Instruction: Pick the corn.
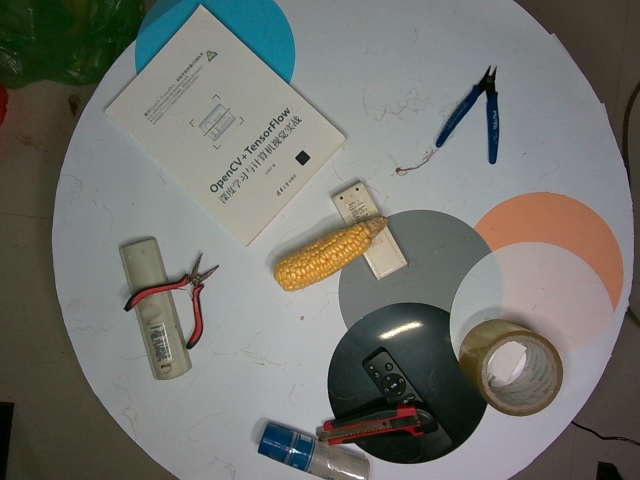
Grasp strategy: vertical